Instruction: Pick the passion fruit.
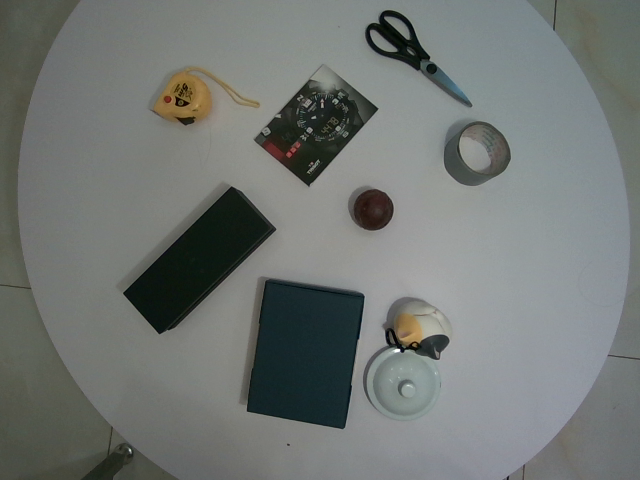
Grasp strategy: vertical